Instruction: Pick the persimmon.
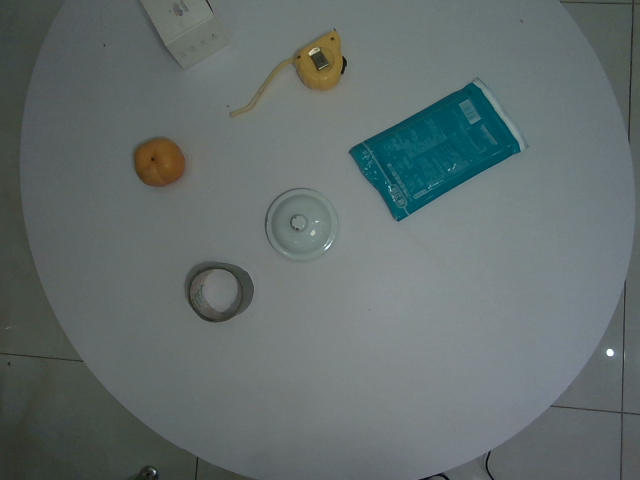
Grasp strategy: vertical